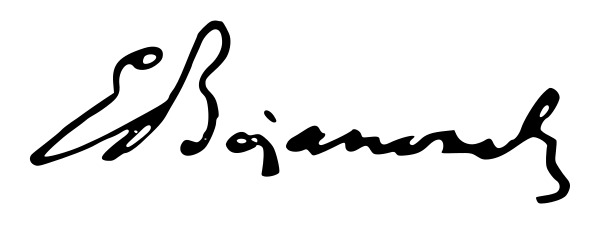
Signature of: edmund bojanowski